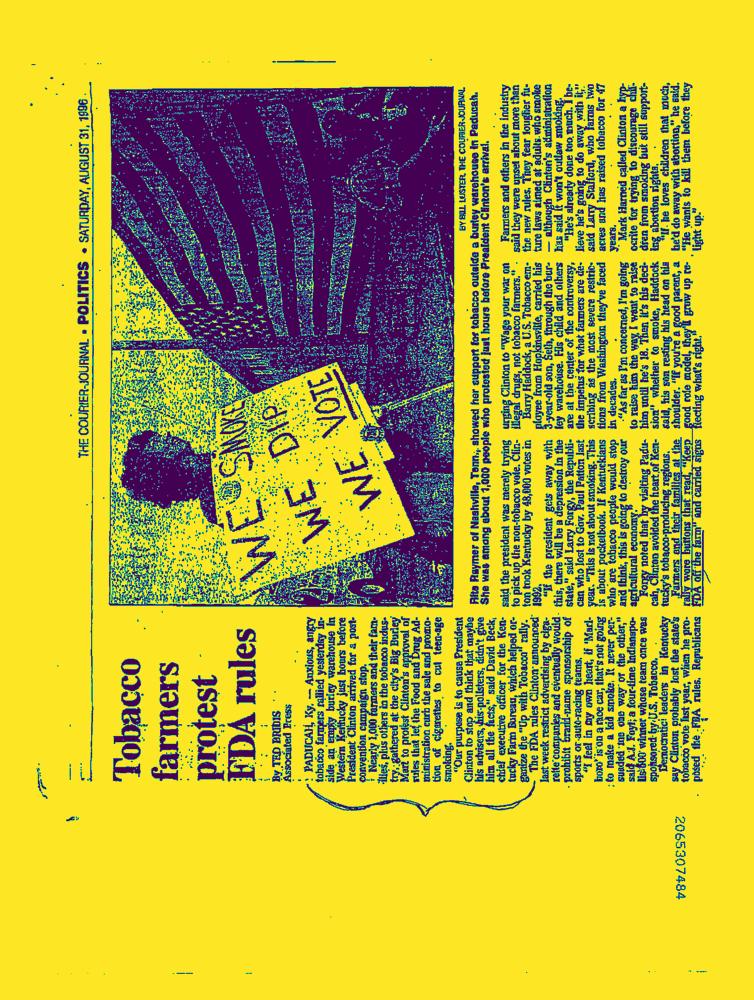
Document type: News-Article